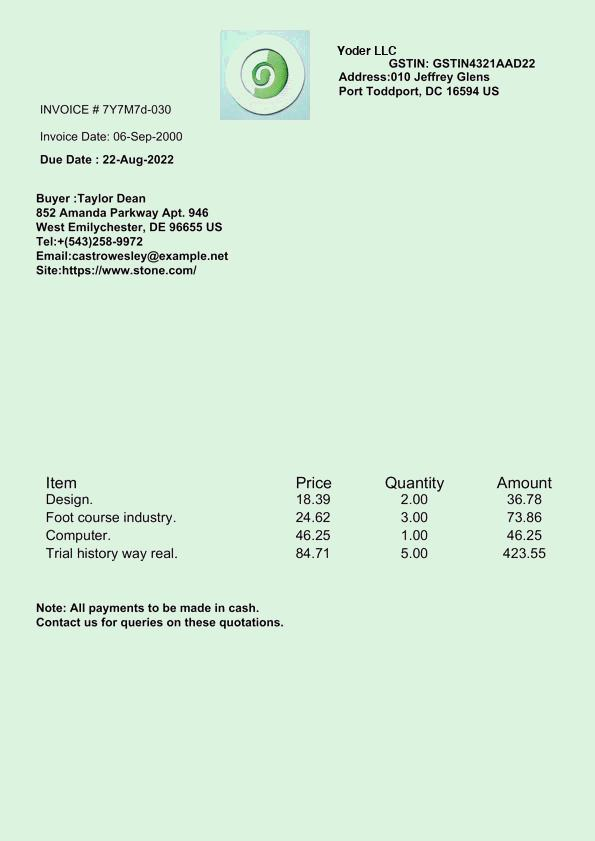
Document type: Invoice